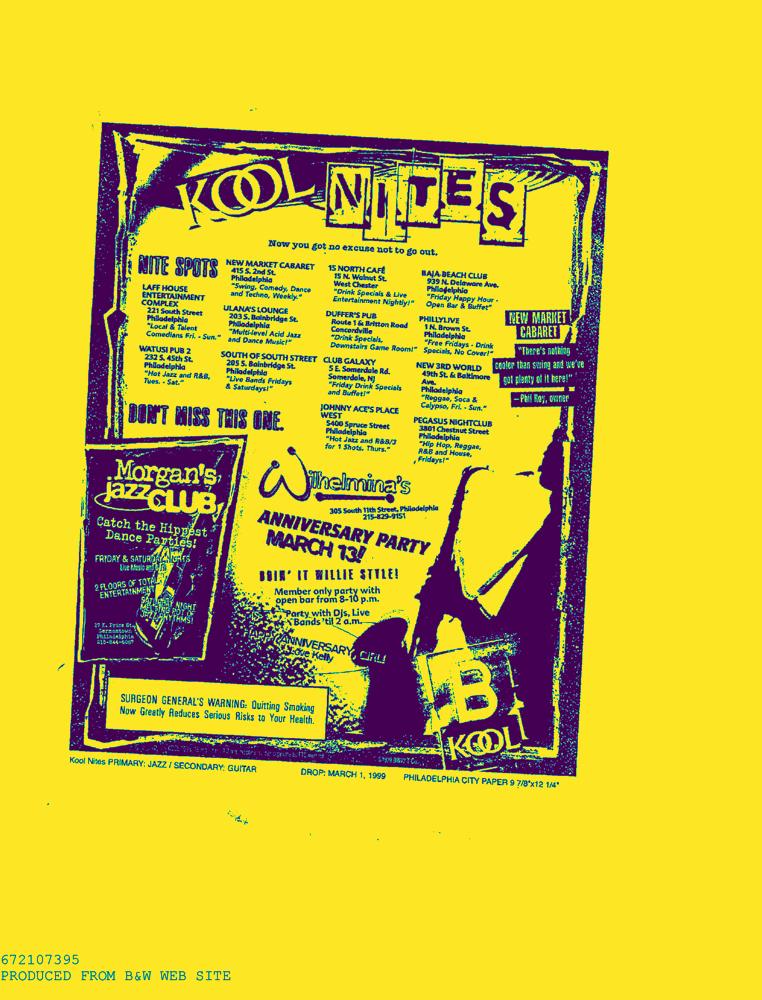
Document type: AD